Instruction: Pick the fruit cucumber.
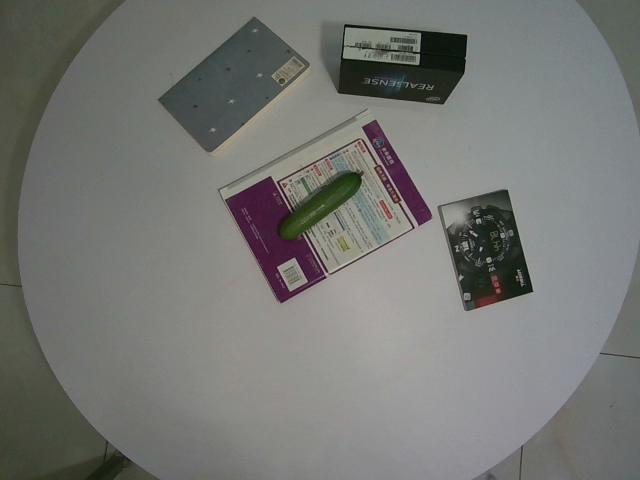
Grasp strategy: vertical